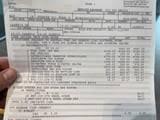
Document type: Invoice